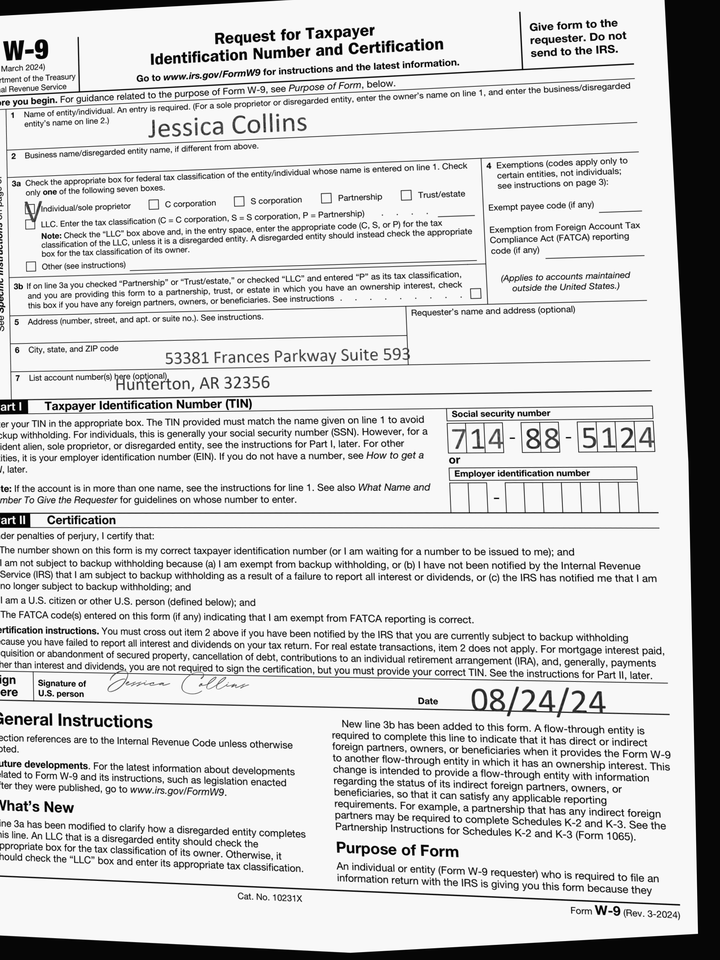
adr1: 53381 Frances Parkway Suite 593
adr2: Hunterton, AR 32356
cbx: yes
ssn: 714885124
enm: Jessica Collins
sdt: 08/24/24